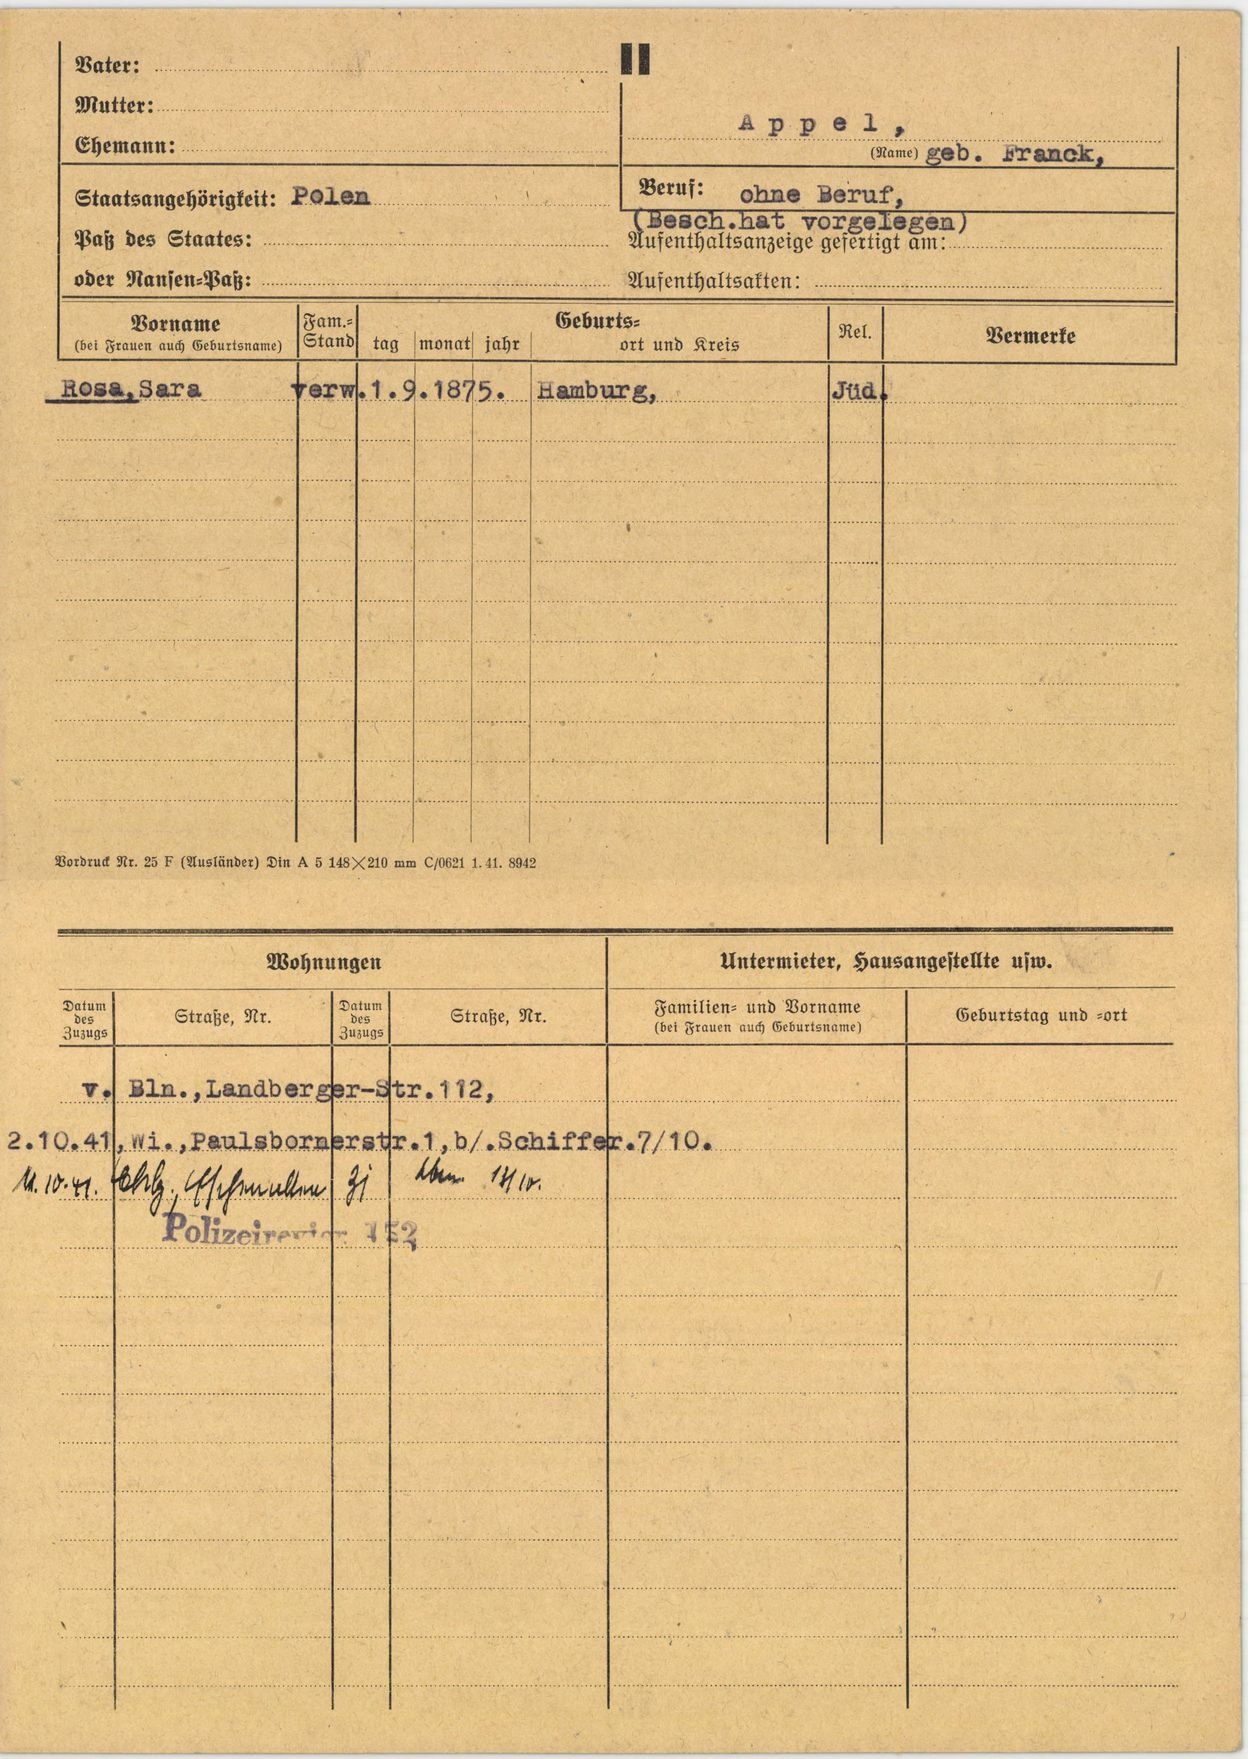
Appel,

geb. Franck,